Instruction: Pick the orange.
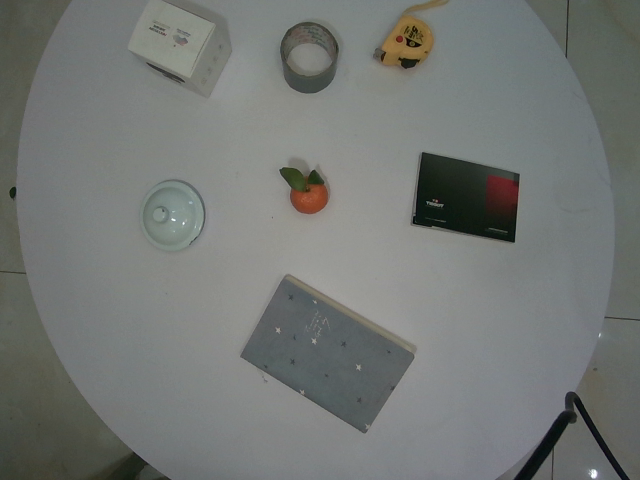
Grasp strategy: vertical